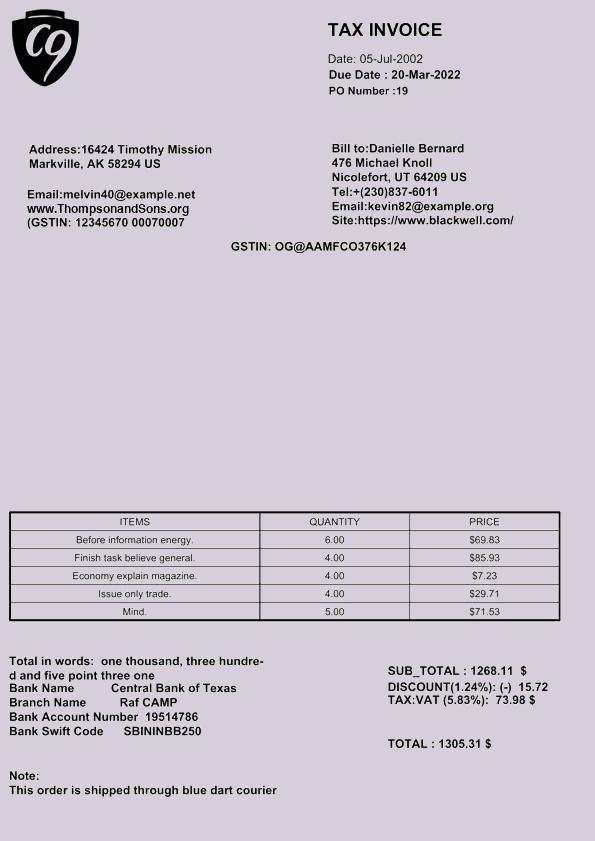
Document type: Invoice